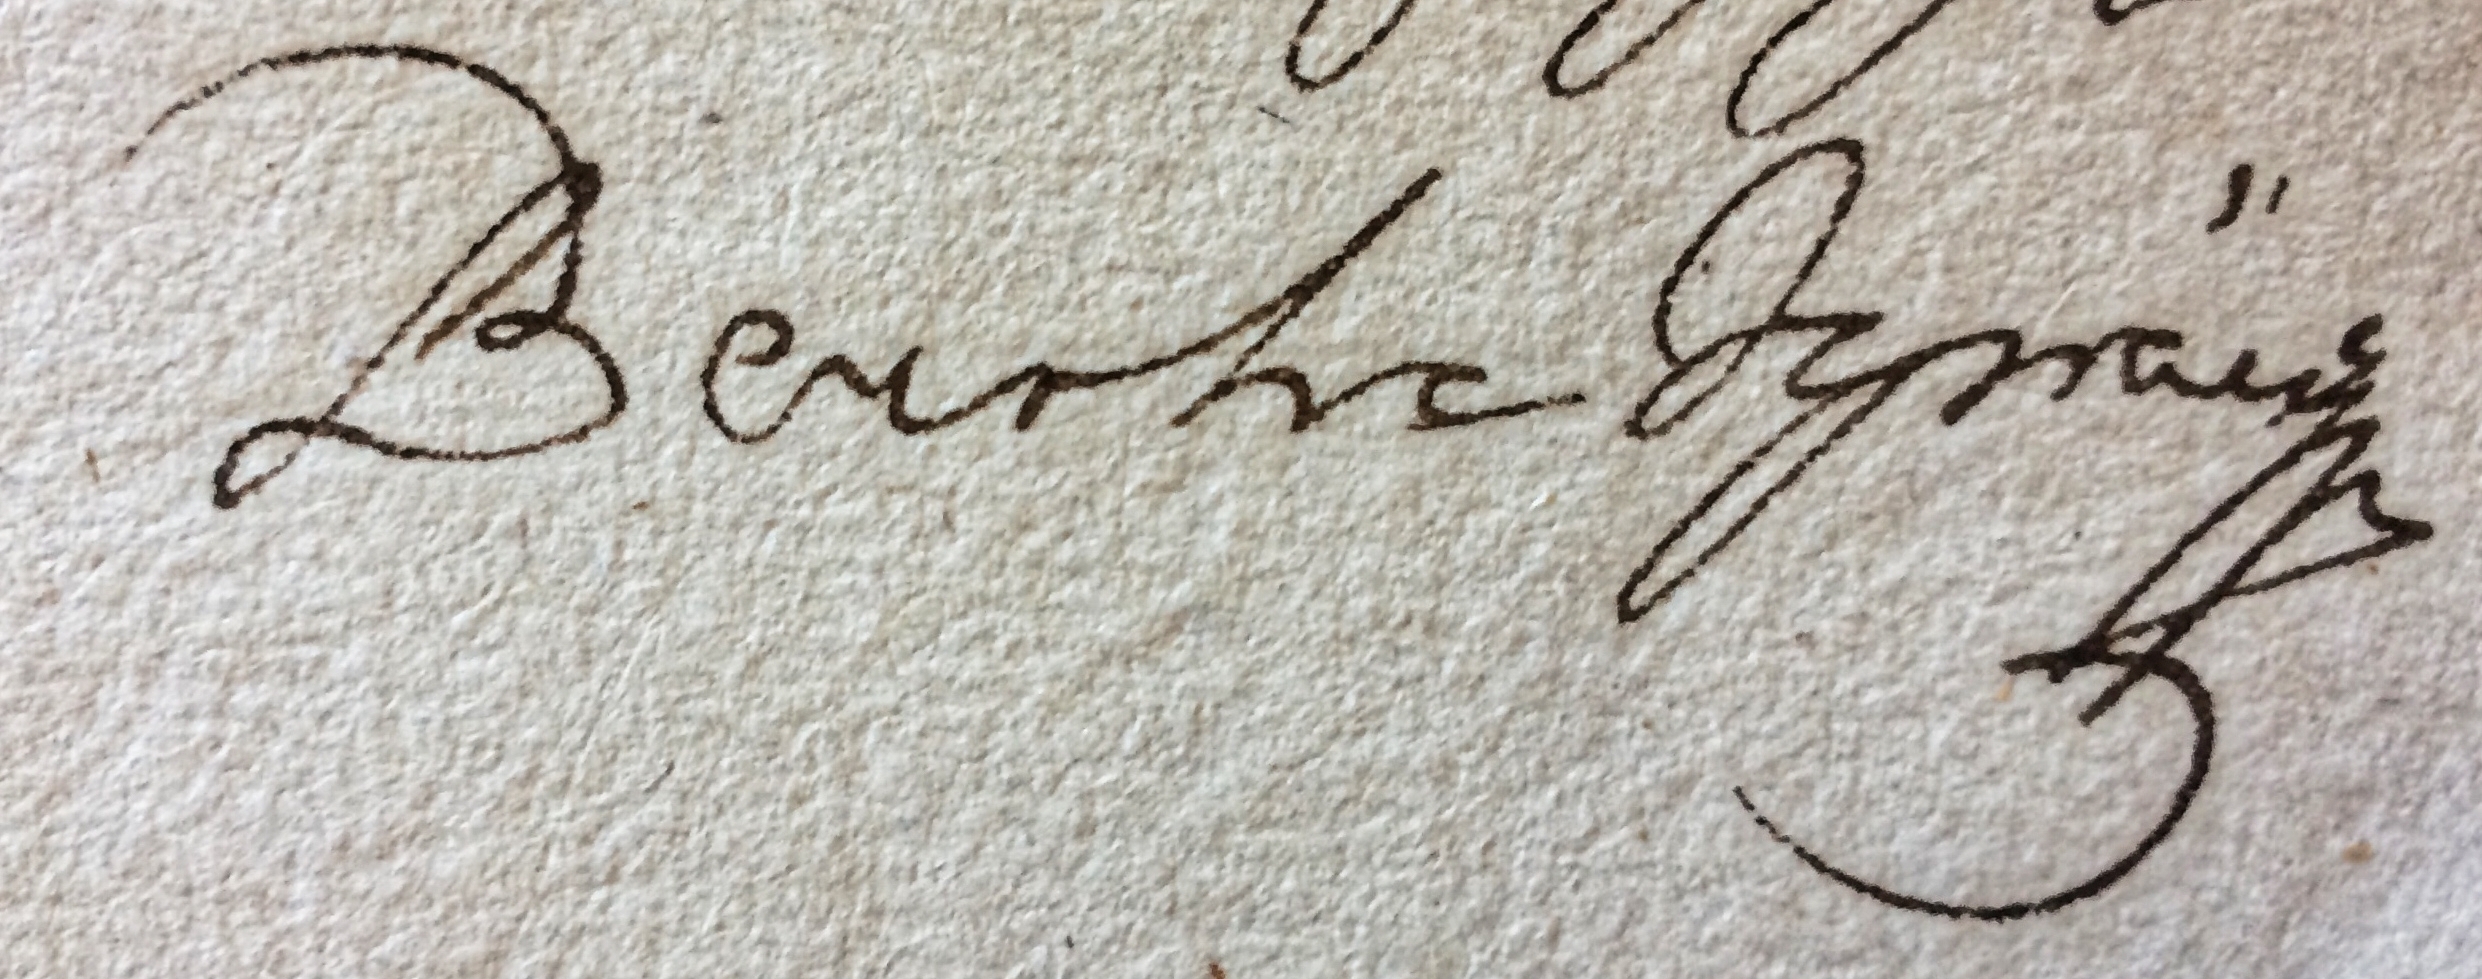
Signature of: ignác bertha